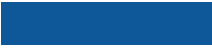
Signature of: lisa murkowski